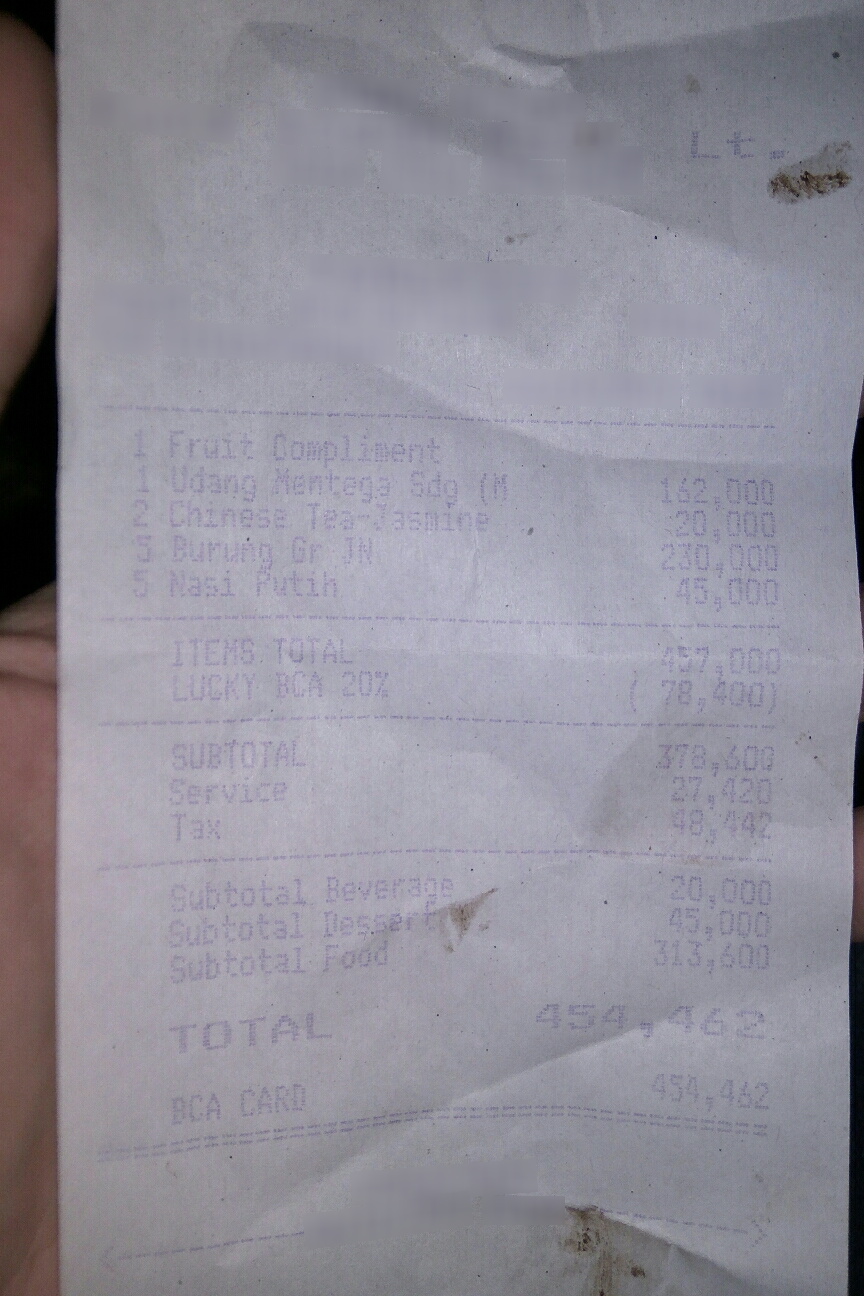
Number of items: 5
Subtotal: 457,000
Service charge: 27,420
Tax: 48,442
Other charges: 20,000 45,000 313,600 378,600
Total: 454,462
OCR text regions:
text: 1
text: Fruit
text: Compliment
text: ITEMS TOTAL
text: 457,000
text: Tax
text: 48,442
text: Service
text: 27,420
text: LUCKY
text: BCA
text: 20%
text: 78,400)
text: Subtotal
text: Beverage
text: 20,000
text: Subtotal
text: Dessert
text: 45,000
text: Subtotal
text: Food
text: 313,600
text: SUBTOTAL
text: 378,600
text: 1
text: Udang
text: Mentega
text: Sdg
text: (M
text: 162,000
text: 2
text: Chinese
text: Tea-Jasmine
text: 20,000
text: 5
text: Buruno
text: Gr
text: IN
text: 230,000
text: 5
text: Nasi
text: Putih
text: 45,000
text: 454,462
text: TOTAL
text: BCA
text: CARD
text: 454,462